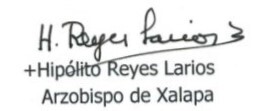
Signature of: hipólito reyes larios